Question: What are the imaging findings?
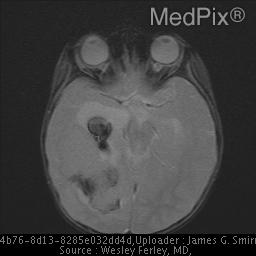
Answer: The imaging shows CT:  High density mass in the trigone of the right lateral ventricle. Mass effect.

MRI: Right lateral ventriclular mass with separate enhancing mass in left temporal horn, suggesting carcinoma.  Mass effect with midline shift.  Acute hemorrhage, right temporal horn, best seen on GRE images.  Trapping of right temporal horn Hydrocephalus.